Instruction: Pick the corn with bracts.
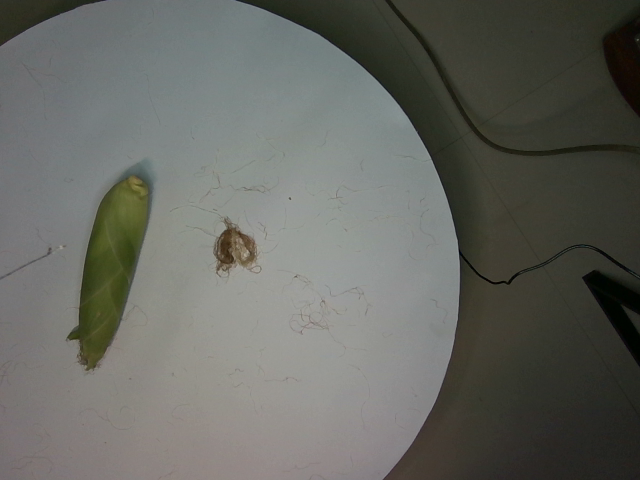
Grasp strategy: vertical